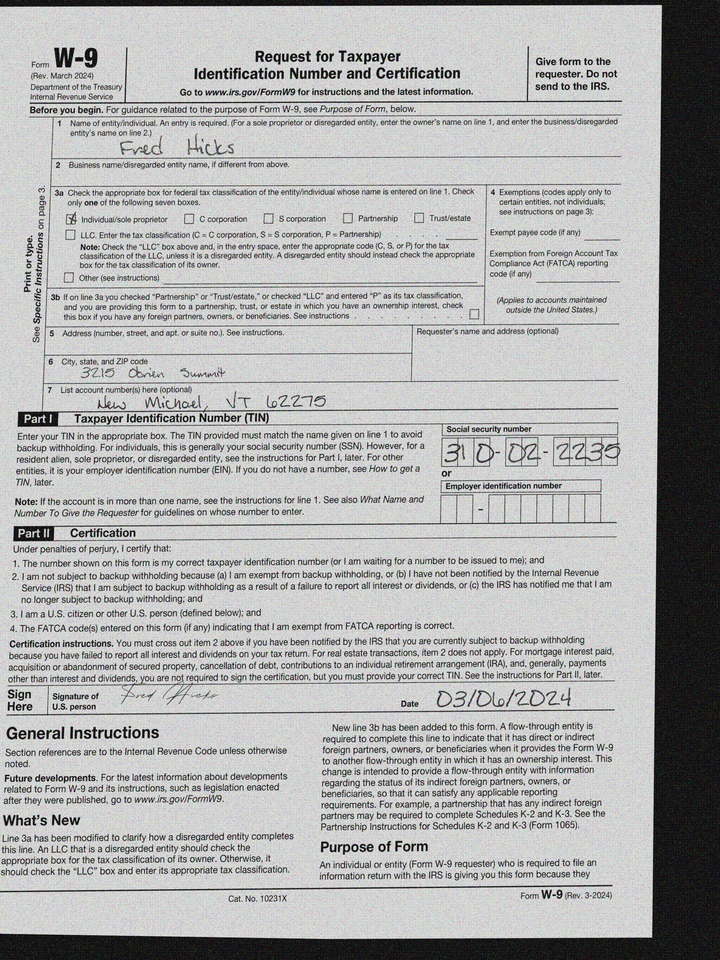
adr1: 3215 Obrien Summit
adr2: New Michael, VT 62275
cbx: yes
ssn: 310022235
enm: Fred Hicks
sdt: 03/06/2024